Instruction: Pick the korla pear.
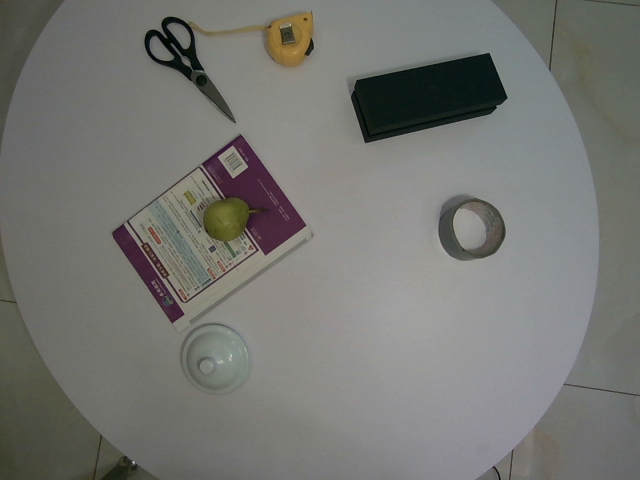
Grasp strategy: vertical